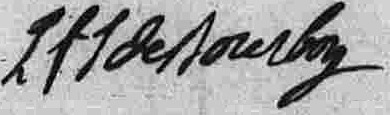
Signature of: louis françois ii de bourbon